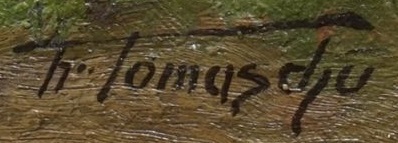
Signature of: franz tomaschu